Question: What is the main concern?
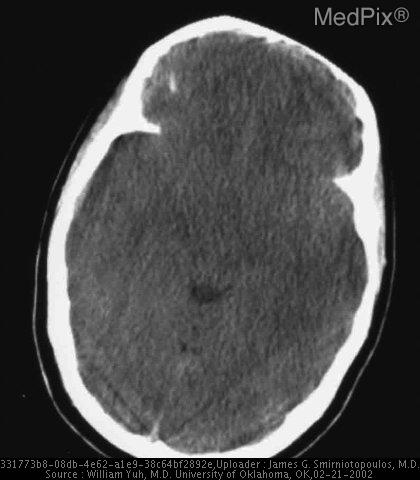
Answer: The findings suggest •  The sulci and ventricles are not visible.
•  There is high attenuation on the surface of the brain.
•  The suprasellar cistern shows visible CSF - but high attenuation linear material. There is diffuse swelling of the brain, very symmetric, with effacement of sulci and ventricles.  There appears to be high attenuation on the surface of the brain.  This could be due to SAH. However, there is no evidence of blood in the suprasellar cistern.. The patient might have a history of 18 y.o. young woman "found down" - unconscious for an unknown time and for unknown cause..